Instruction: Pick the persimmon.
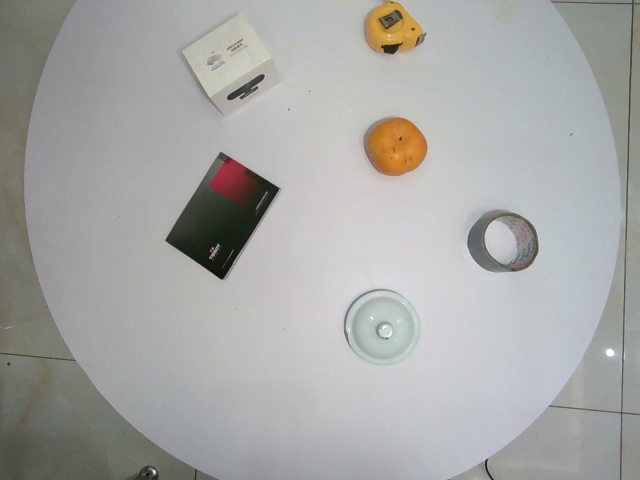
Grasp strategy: vertical